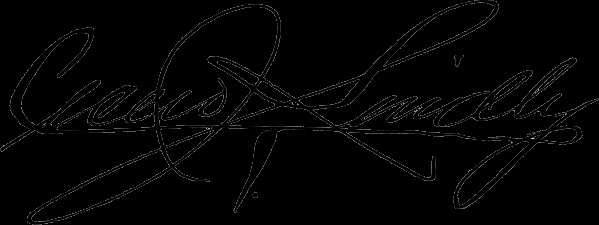
Signature of: cicero lindly